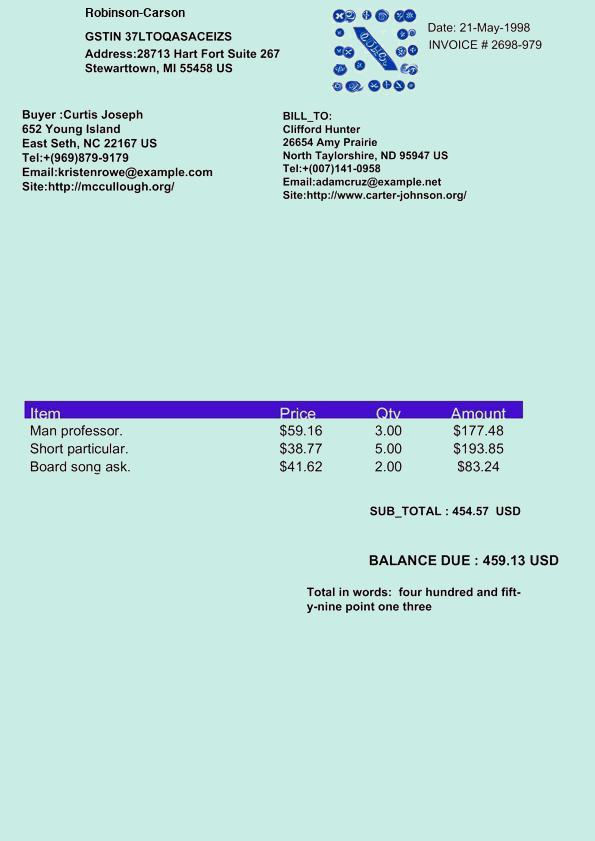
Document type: Invoice